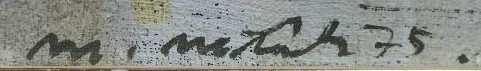
Signature of: miroslav netík